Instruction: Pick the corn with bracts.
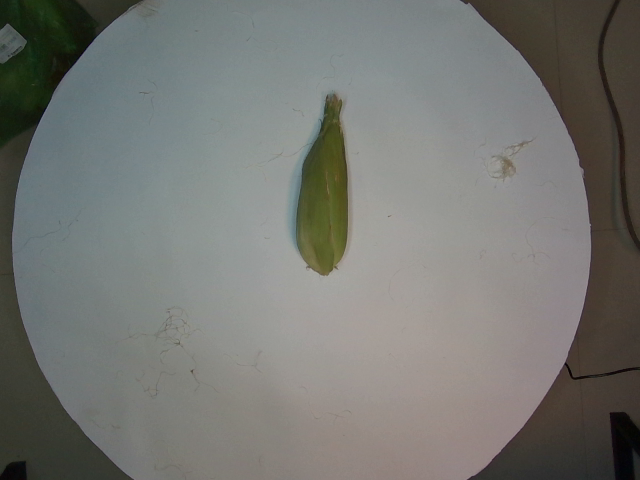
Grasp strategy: vertical